Question: Can you provide the account number mentioned in the document?
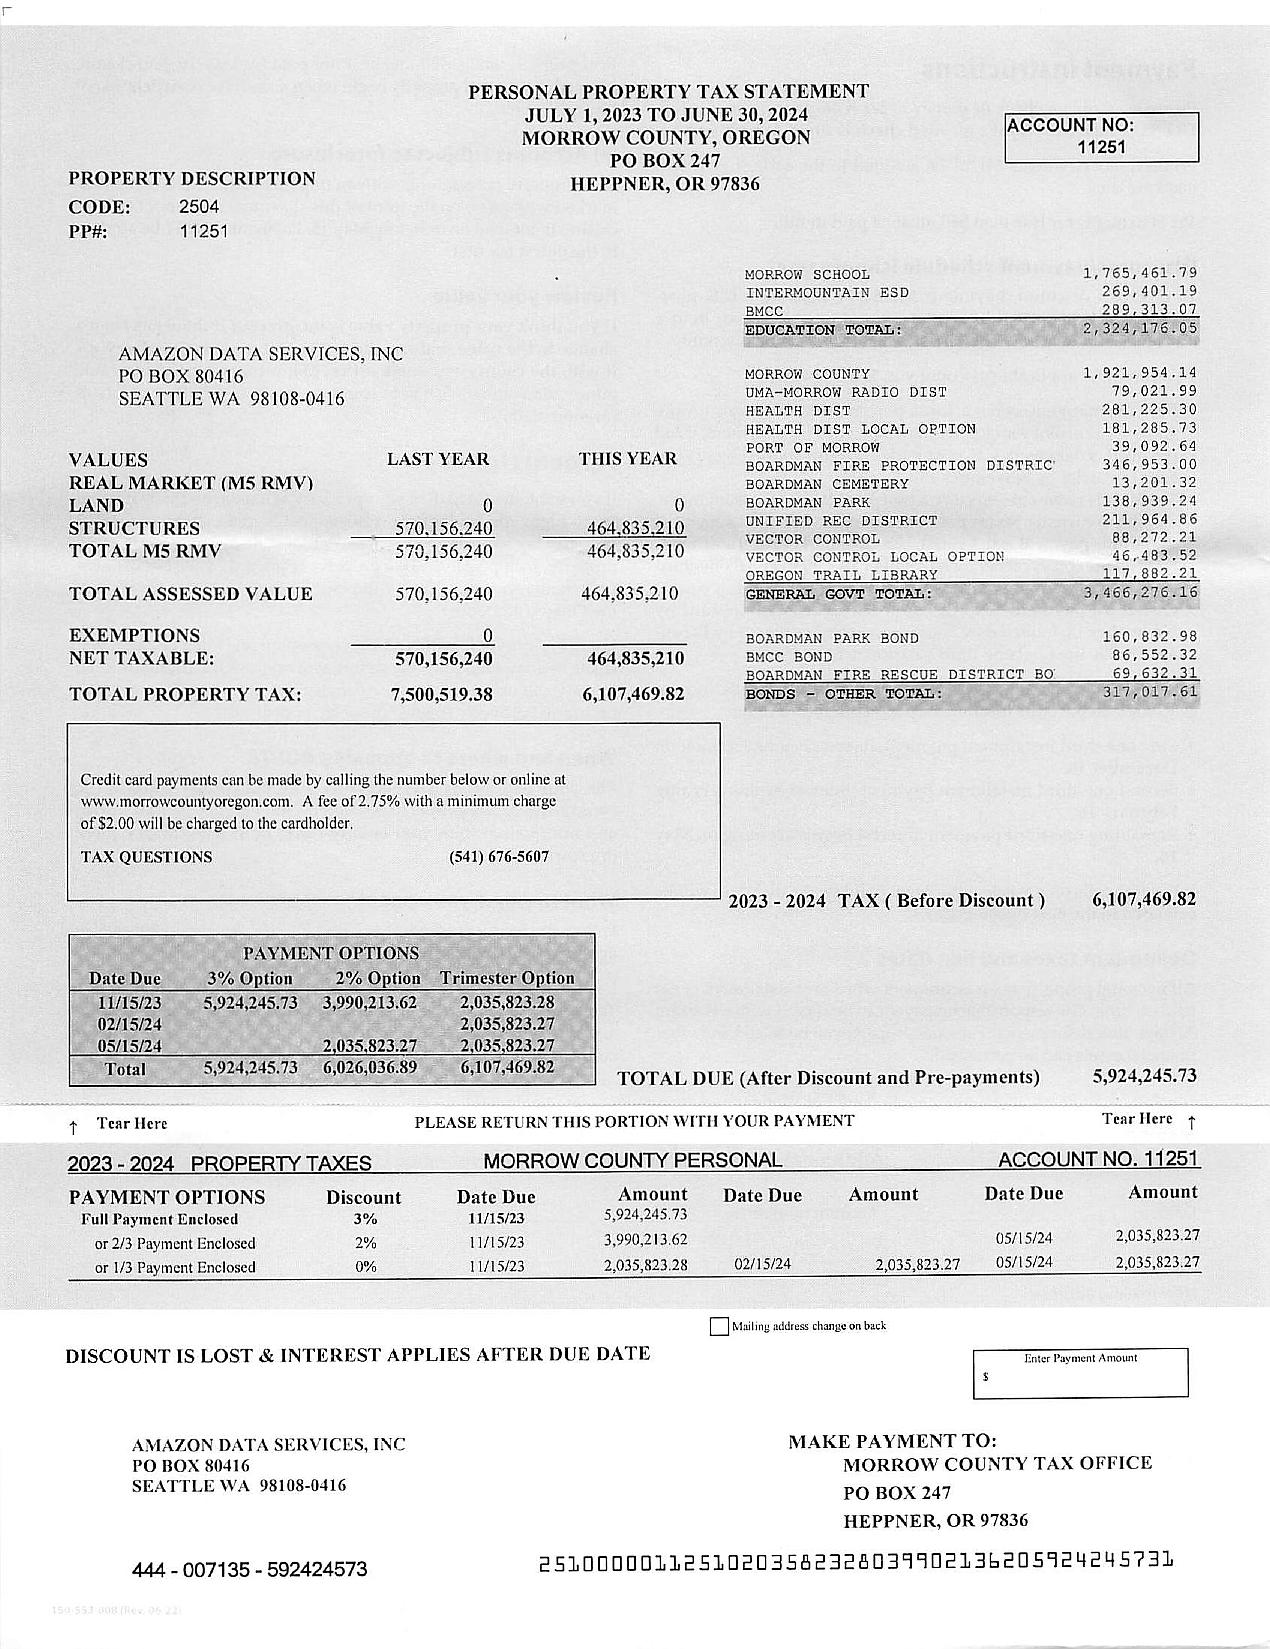
Answer: "11251"